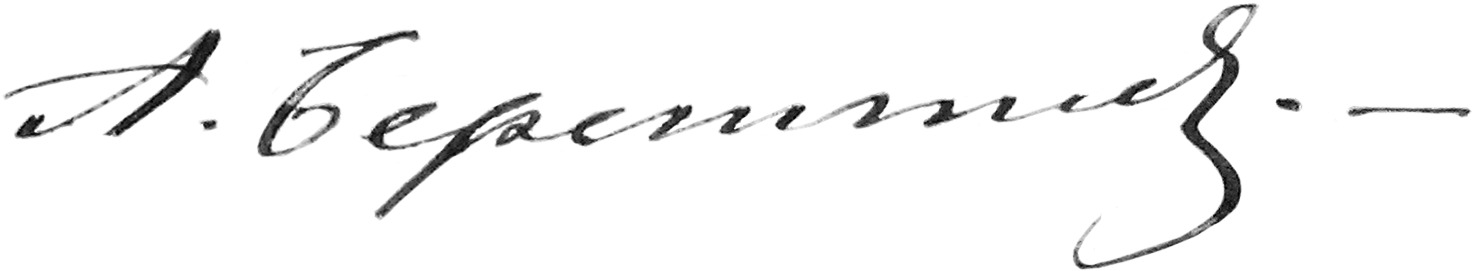
Signature of: alessandro beretti